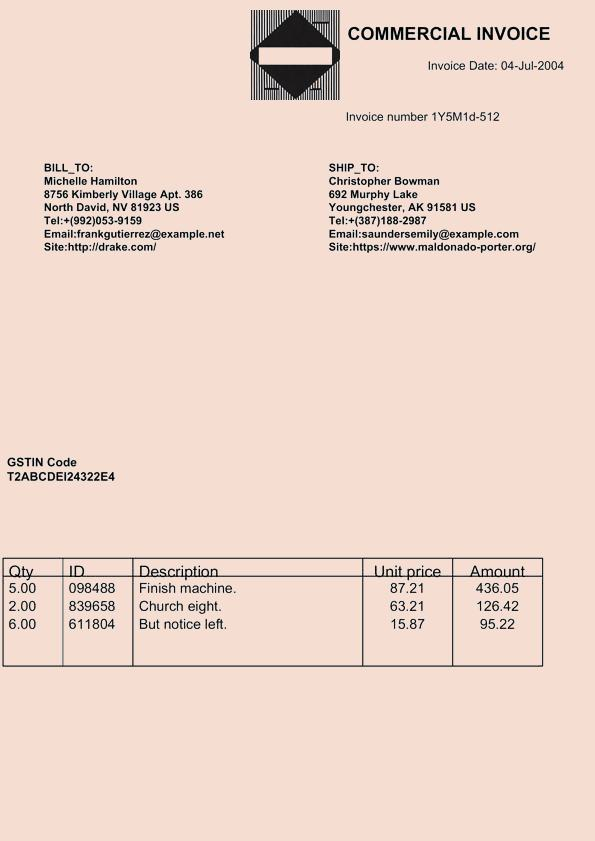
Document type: Invoice